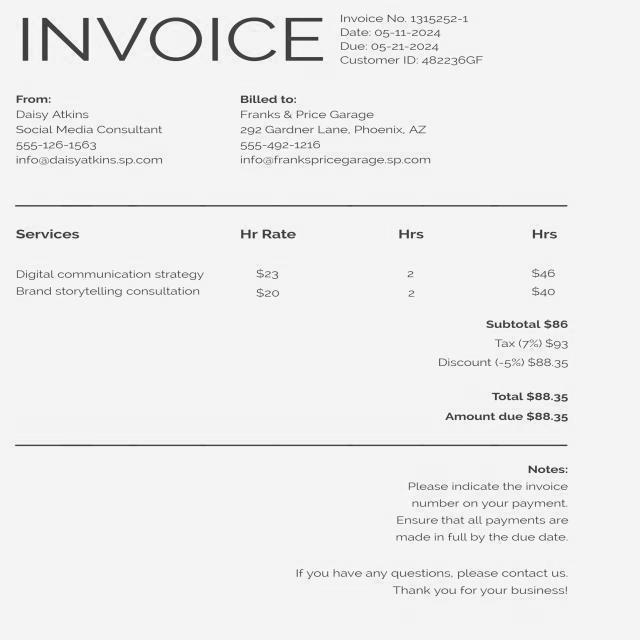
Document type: Invoice